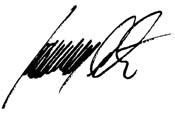
Signature of: ignacio de la fuente